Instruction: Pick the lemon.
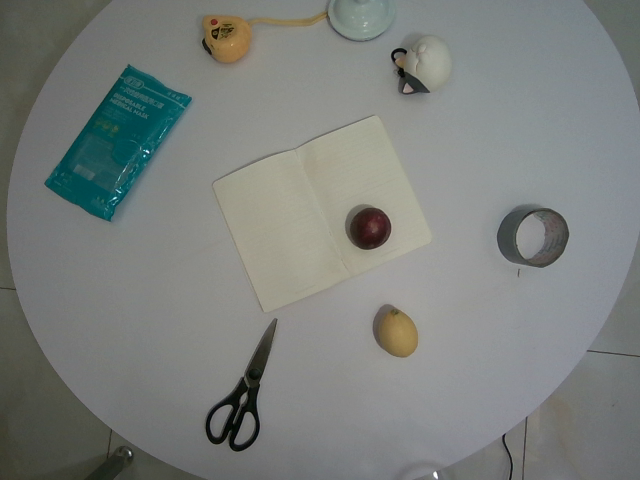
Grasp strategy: vertical